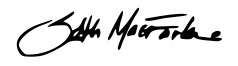
Signature of: seth macfarlane